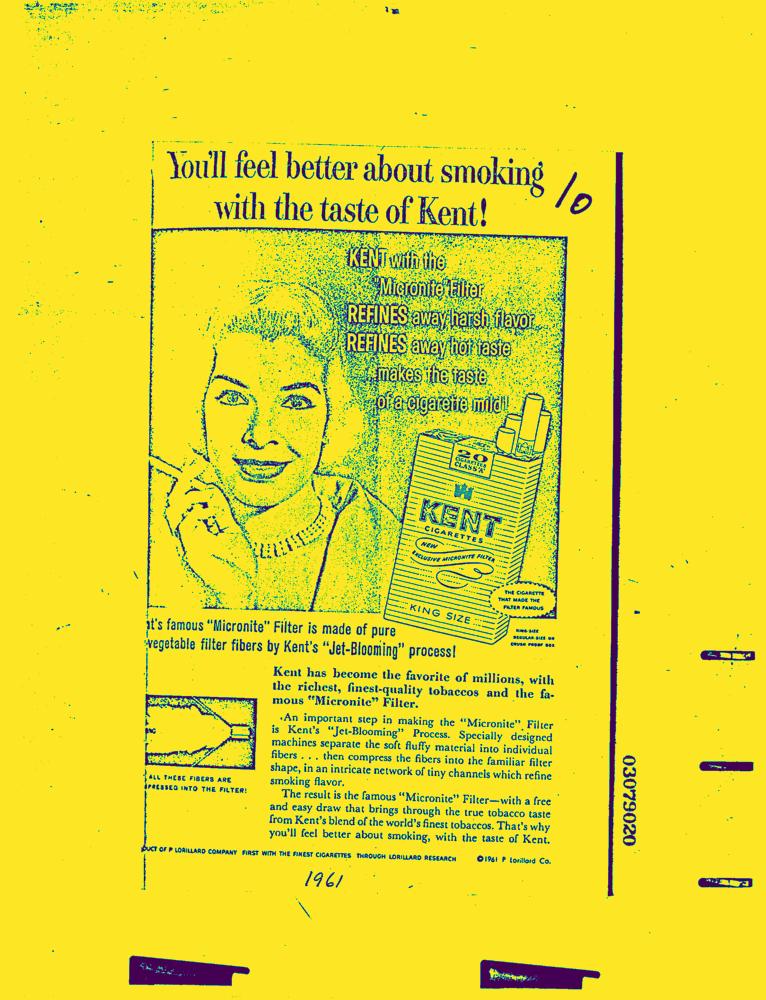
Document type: AD